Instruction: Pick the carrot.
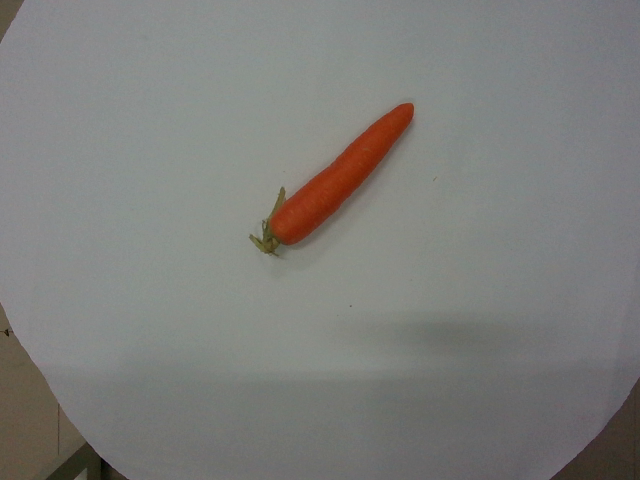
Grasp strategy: vertical